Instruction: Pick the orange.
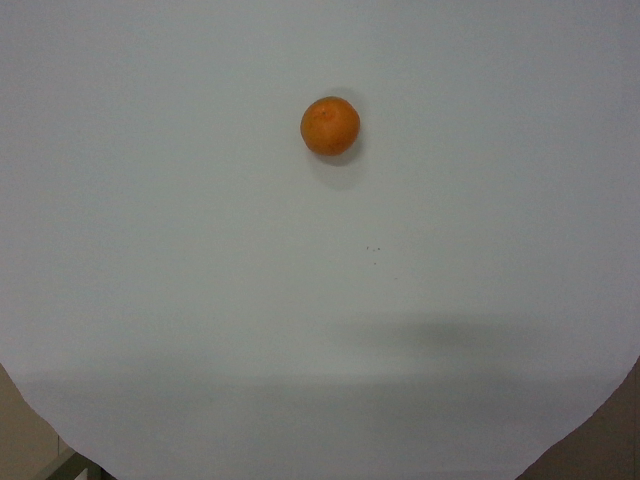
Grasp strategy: vertical